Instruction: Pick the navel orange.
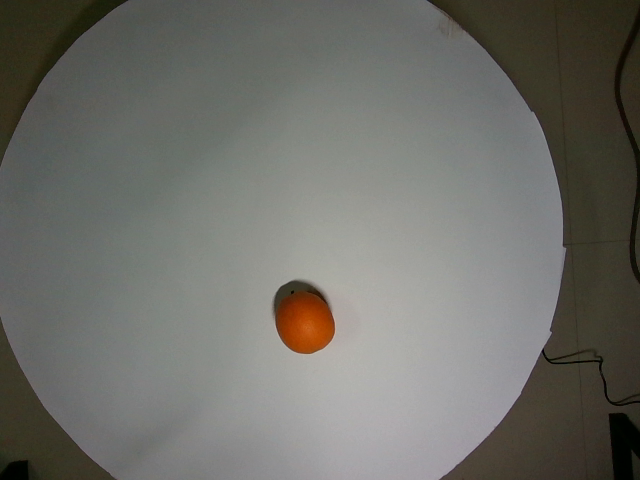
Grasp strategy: vertical